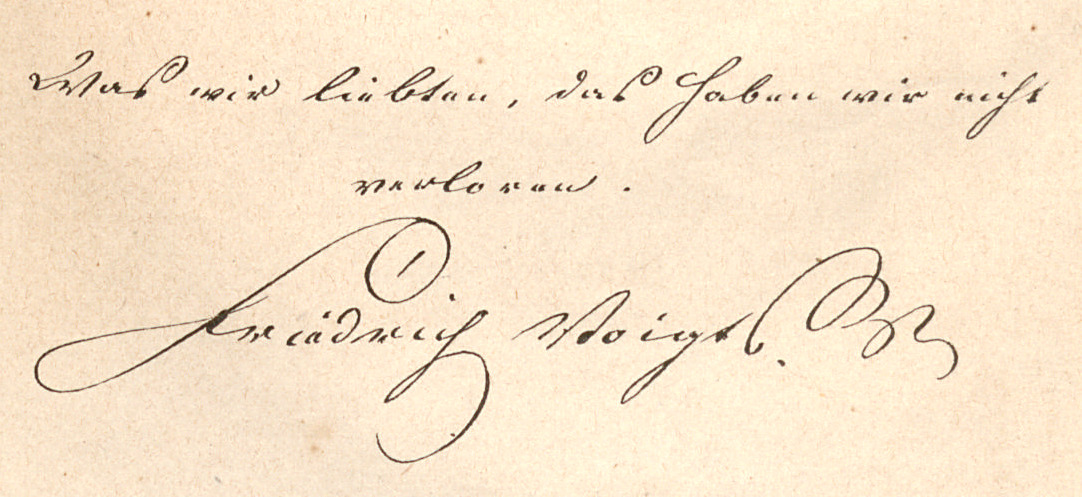
Signature of: friedrich voigts